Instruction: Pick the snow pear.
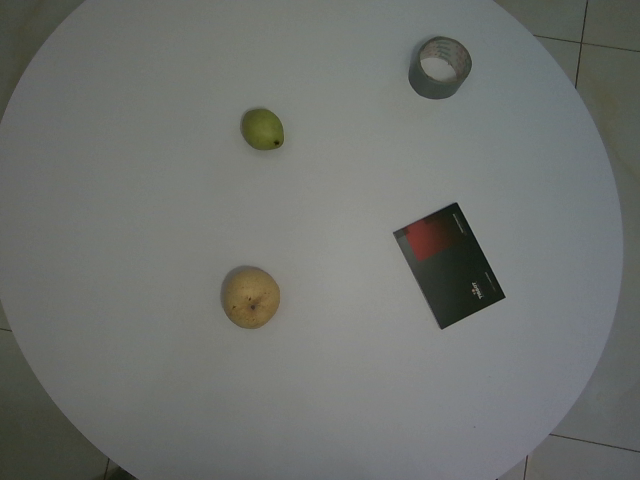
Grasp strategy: vertical